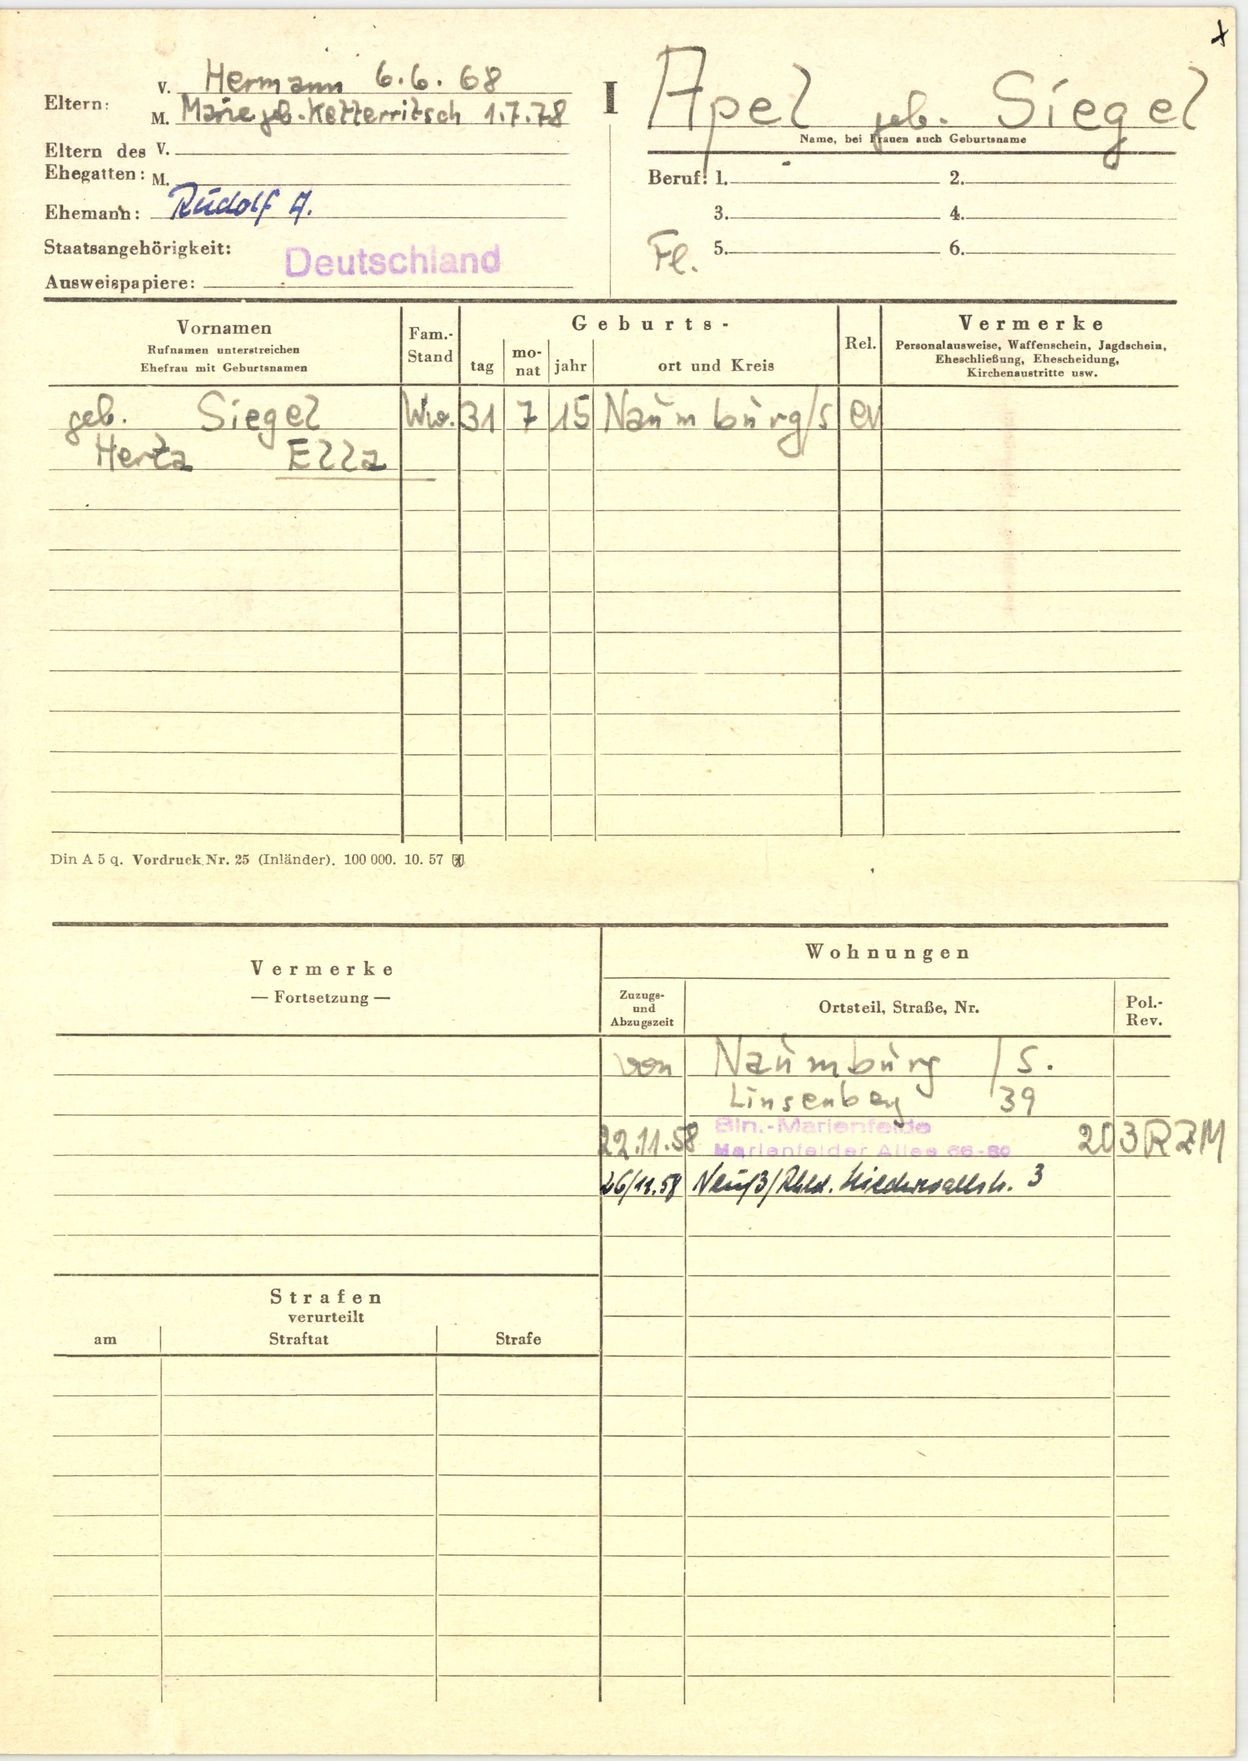
Apel geb. Siegel